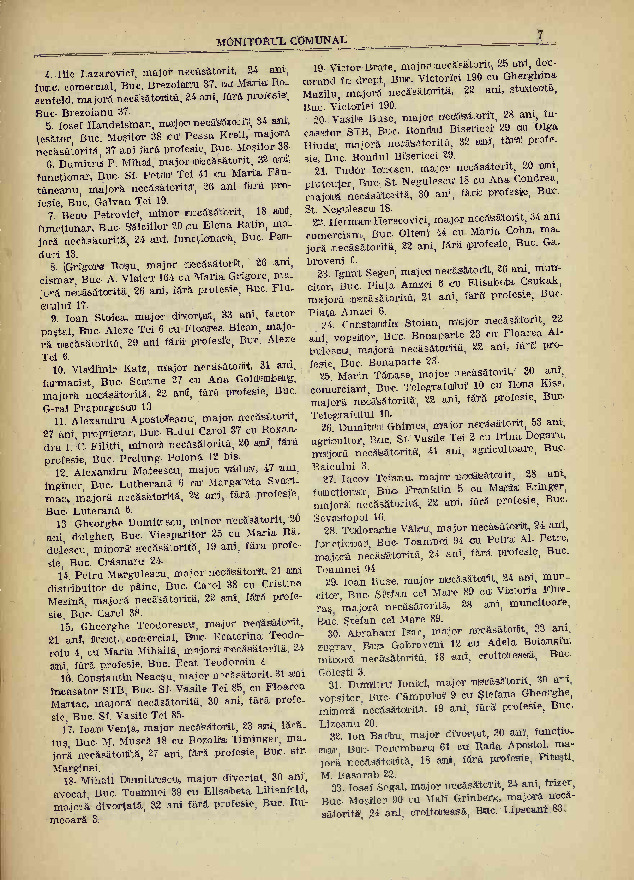
Signature of: dumitru prunariu 6